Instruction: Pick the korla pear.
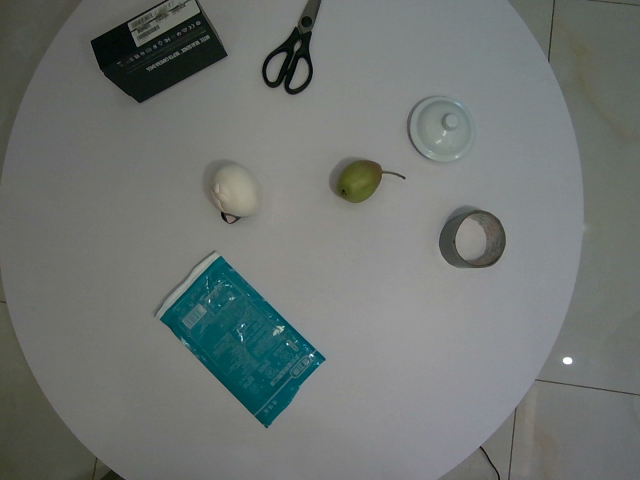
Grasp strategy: vertical